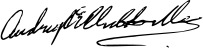
Signature of: audrey childs mee